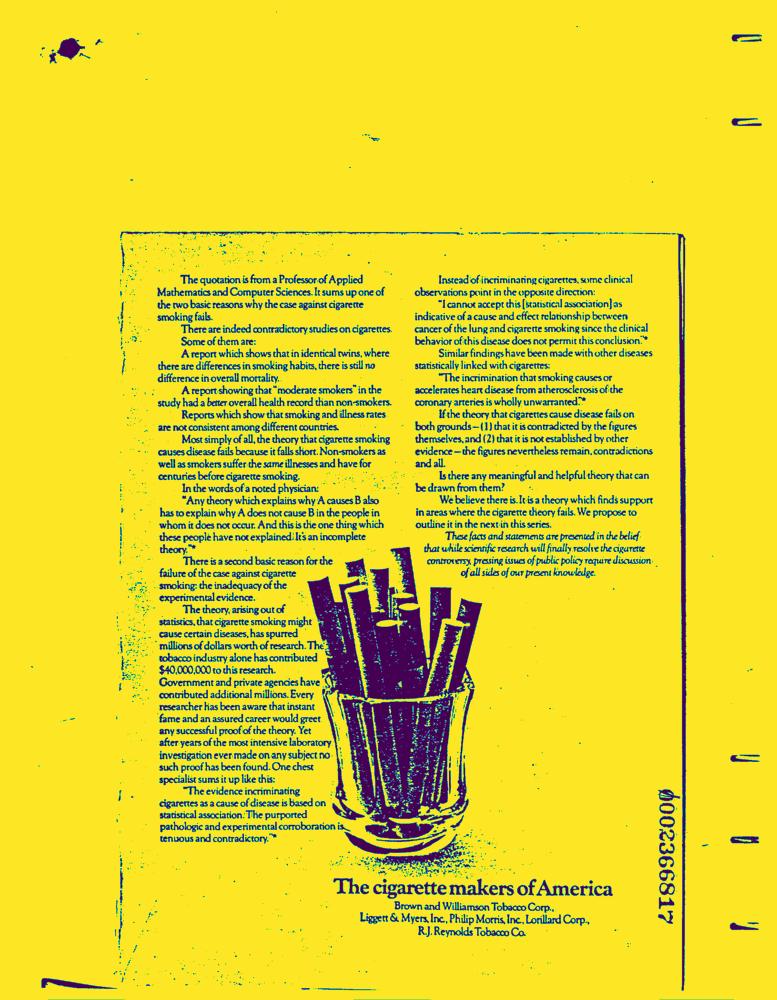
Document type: AD